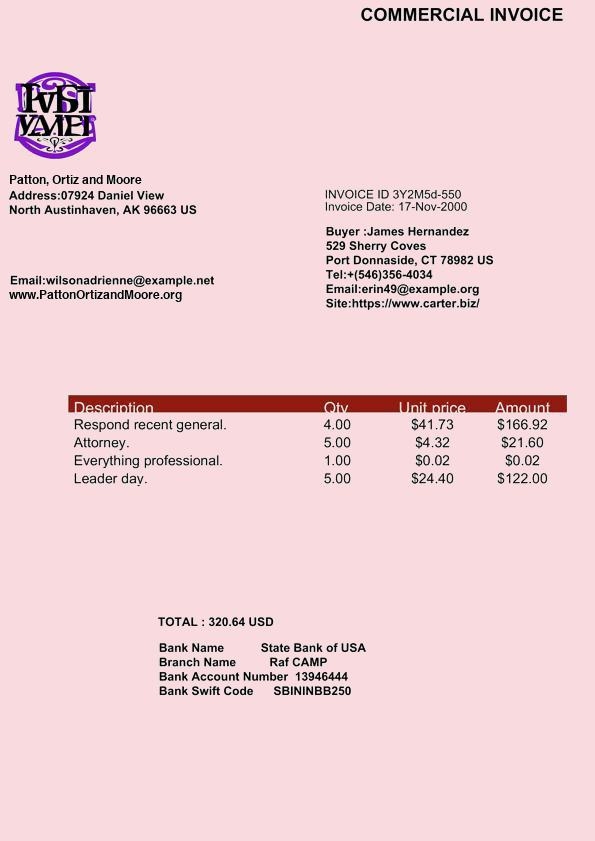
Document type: Invoice